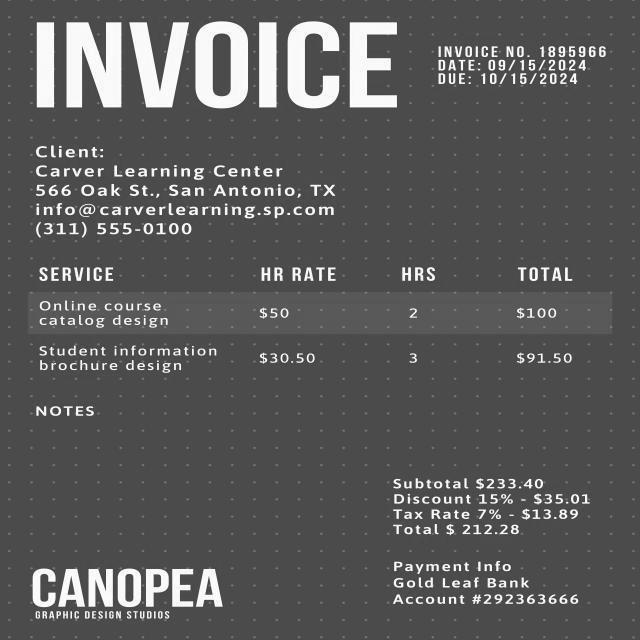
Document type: Invoice